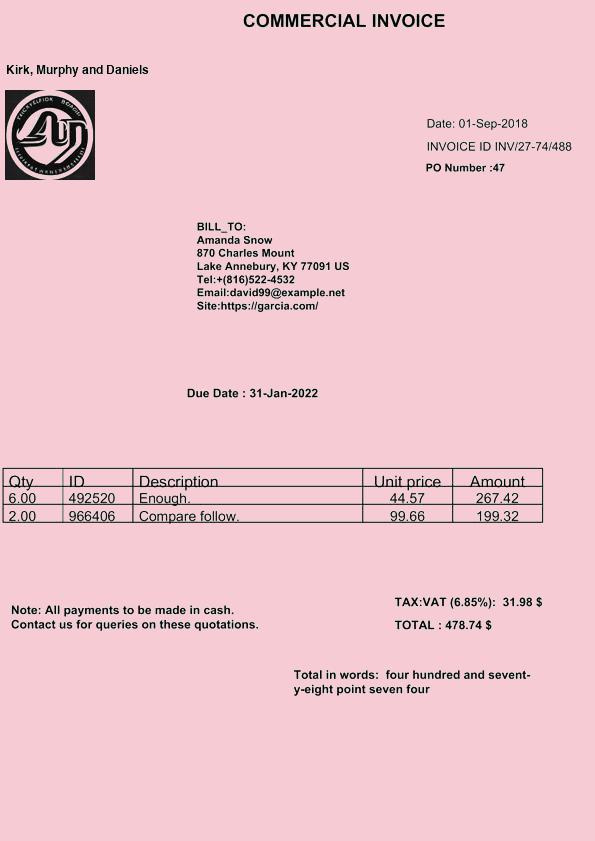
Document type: Invoice